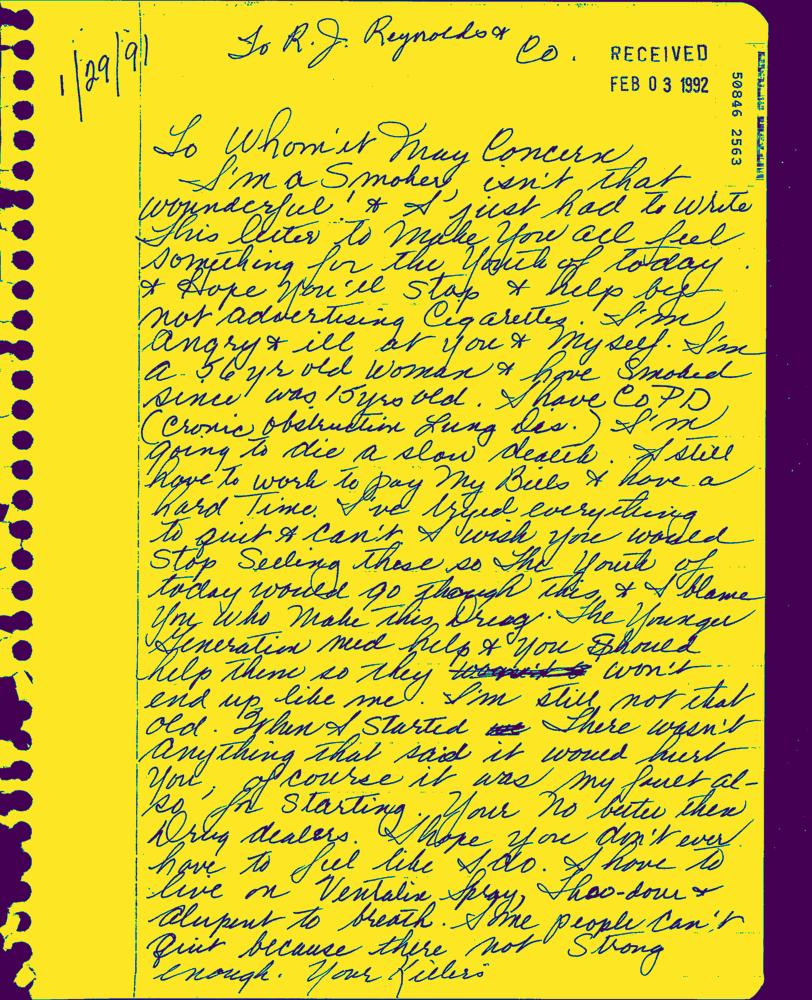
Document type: Hand-Written